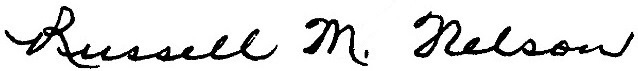
Signature of: russell m nelson